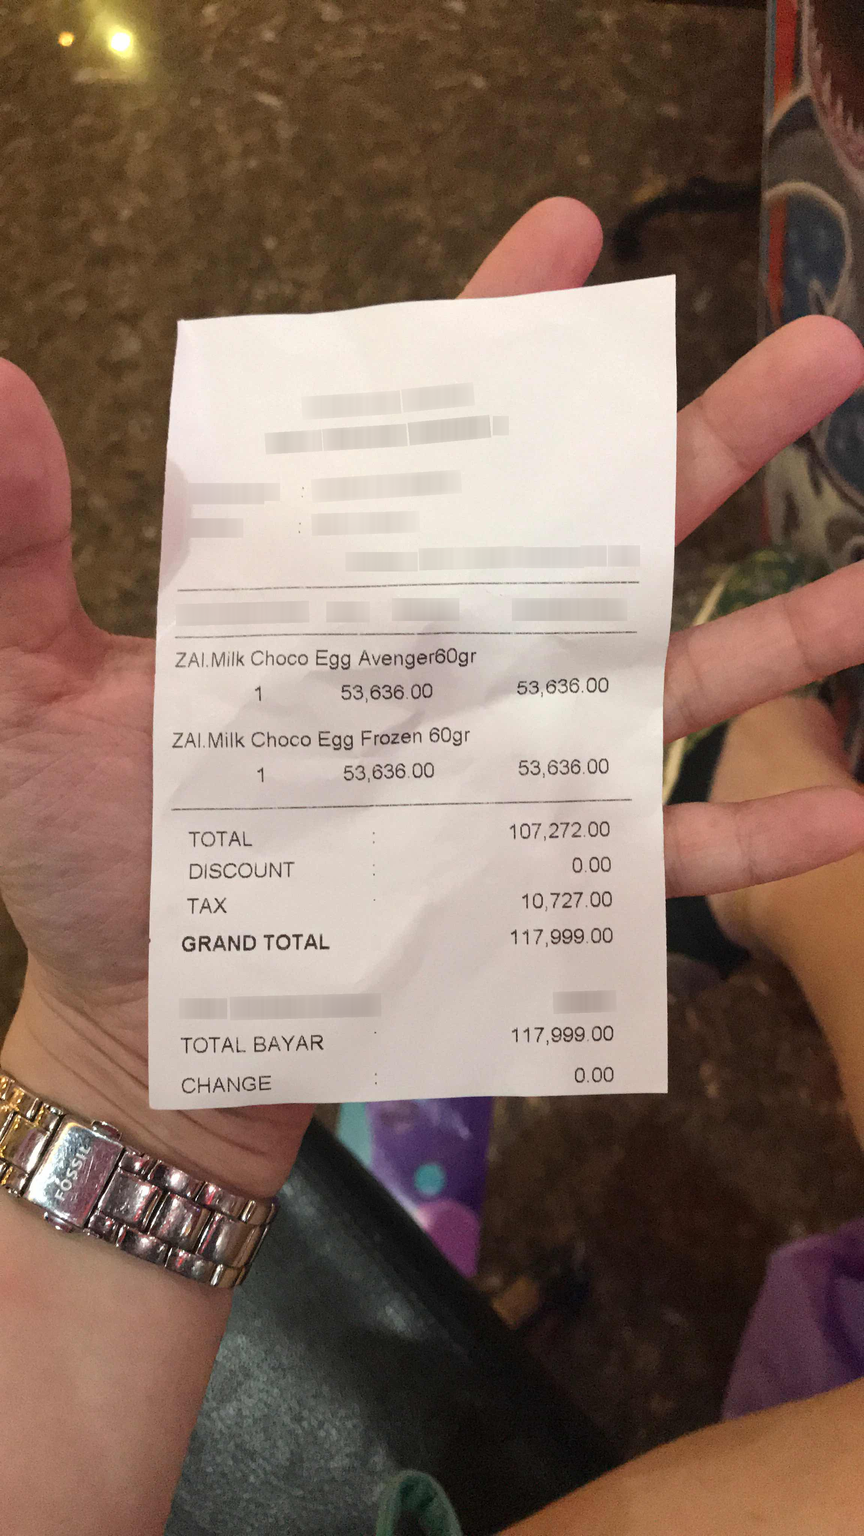
Extraction:
receipt: line_items: name: ZAI.Milk Choco Egg Avenger60gr
price: 53,636.00
qty: 1
name: ZAI.Milk Choco Egg Frozen 60gr
price: 53,636.00
qty: 1
subtotal: 107,272.00
tax: 10,727.00
total: 117,999.00